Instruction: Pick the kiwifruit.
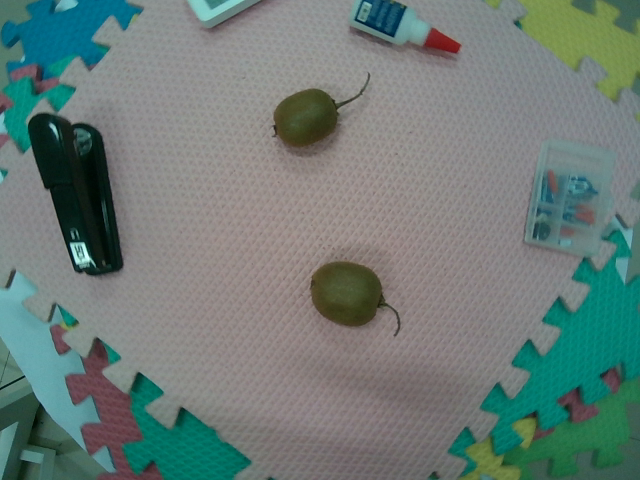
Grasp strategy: vertical